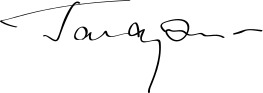
Signature of: yuri gagarin